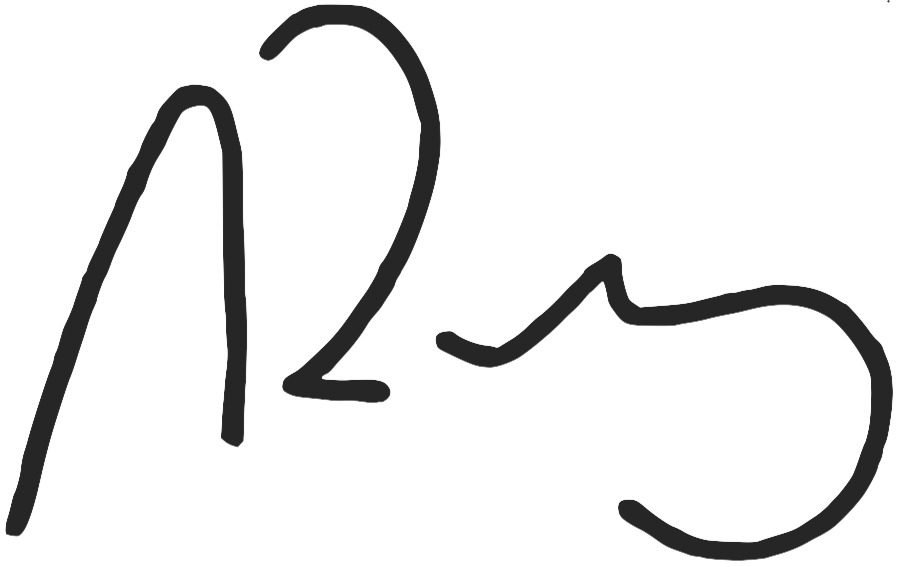
Signature of: niño ruven